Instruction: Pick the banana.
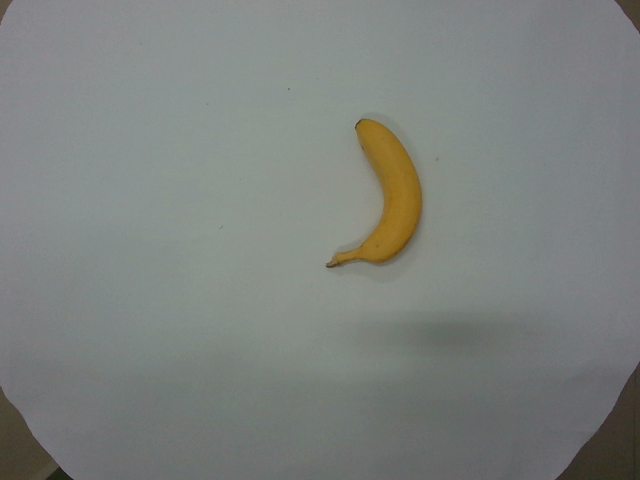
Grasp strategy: vertical